Question: What is the mailing or notice date provided in the document?
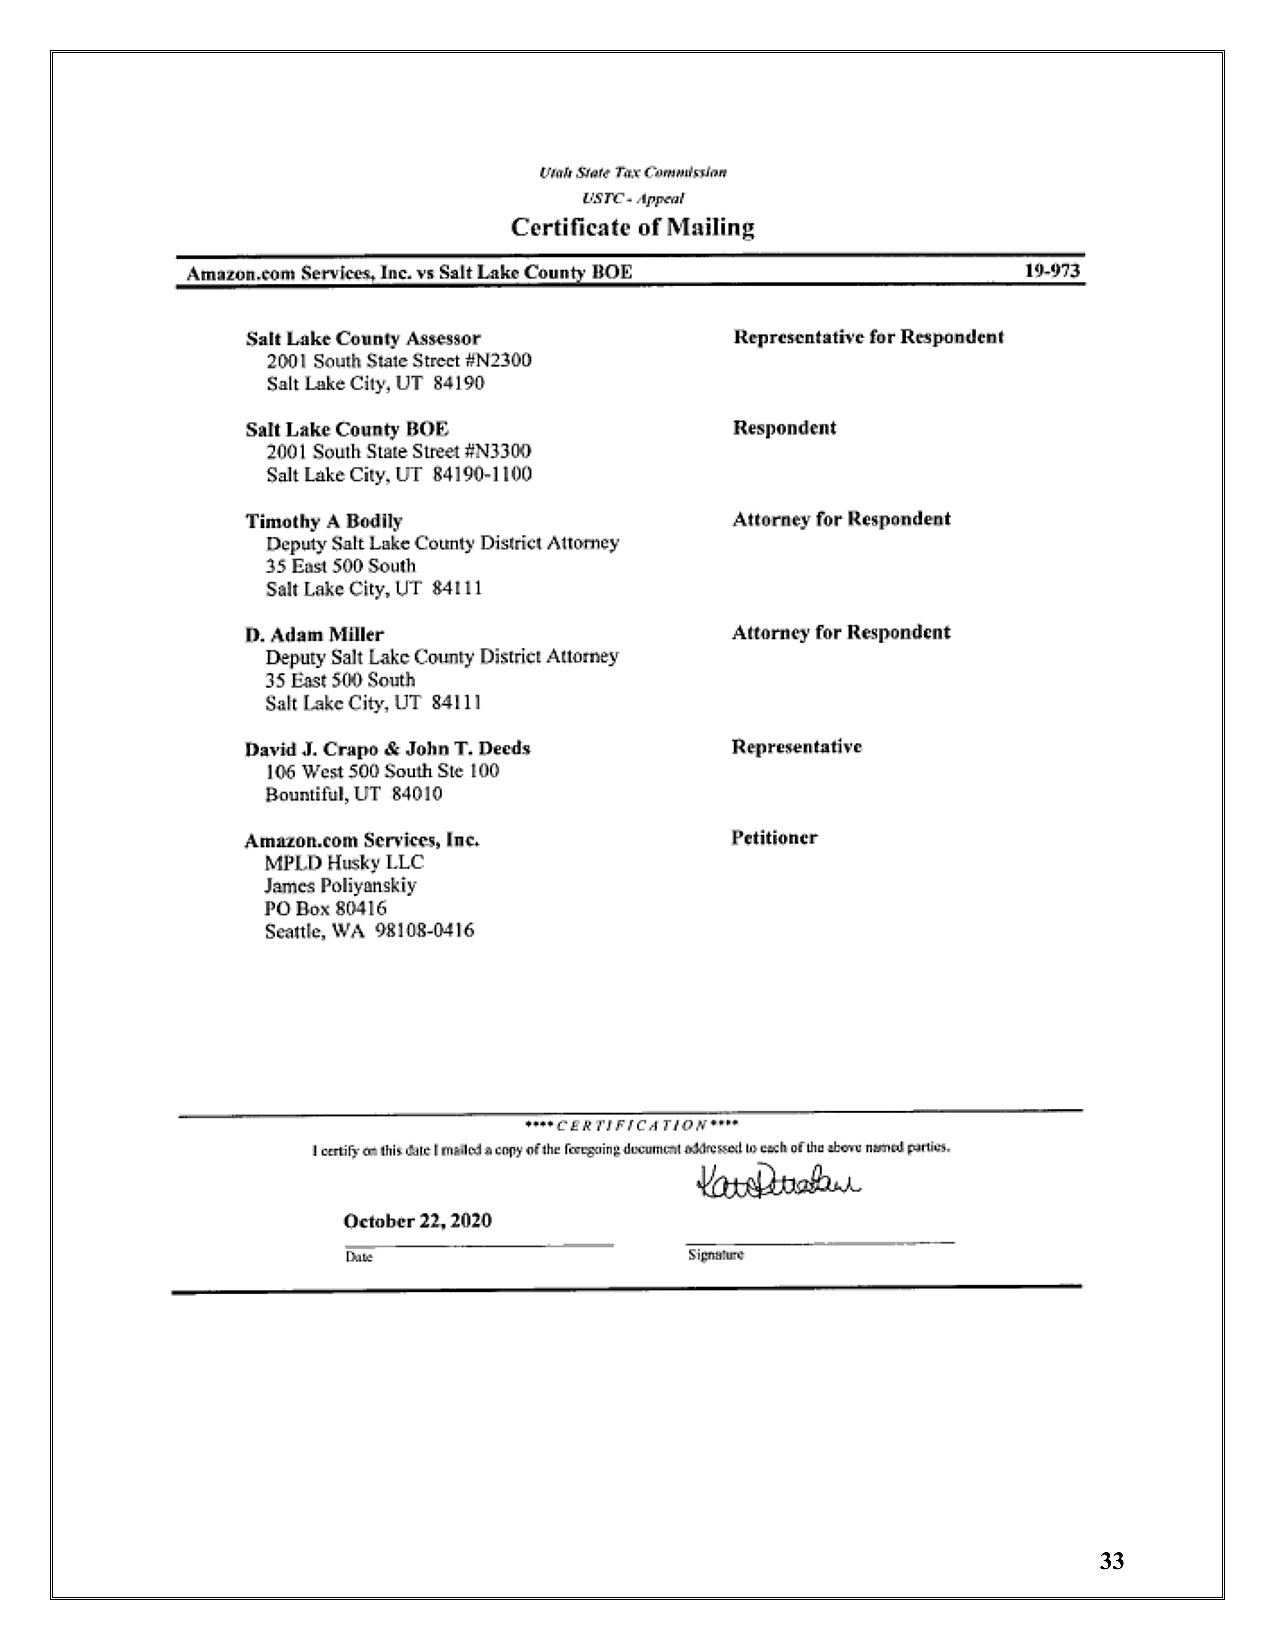
Answer: "22-Oct-20"